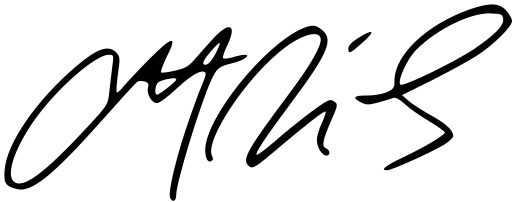
Signature of: chris martin